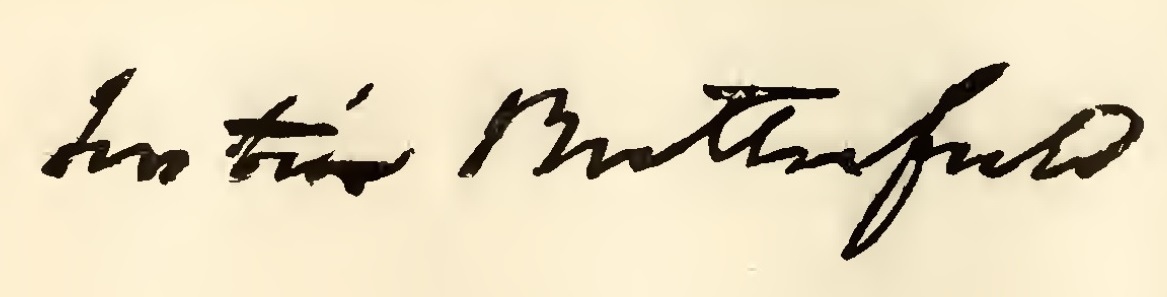
Signature of: justin butterfield